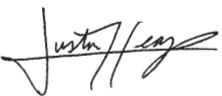
Signature of: justin heap